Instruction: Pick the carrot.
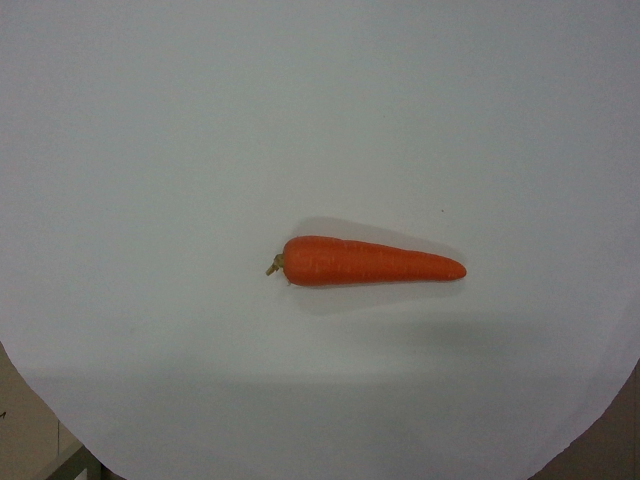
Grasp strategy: vertical